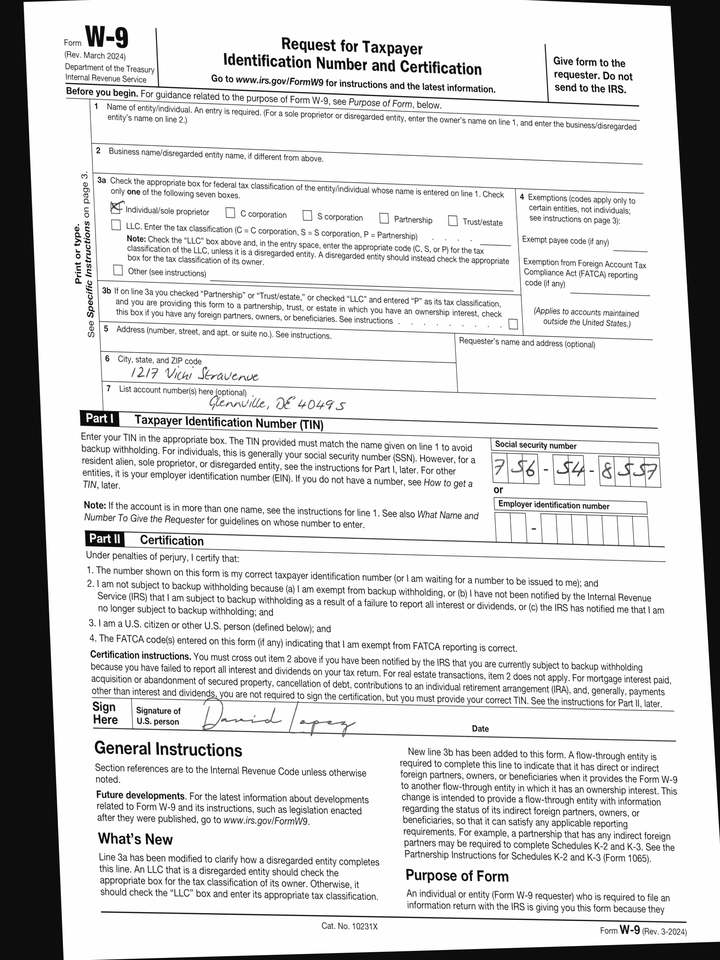
adr1: 1217 Vicki Stravenue
adr2: Glennville, DE 40495
cbx: yes
ssn: 756548557